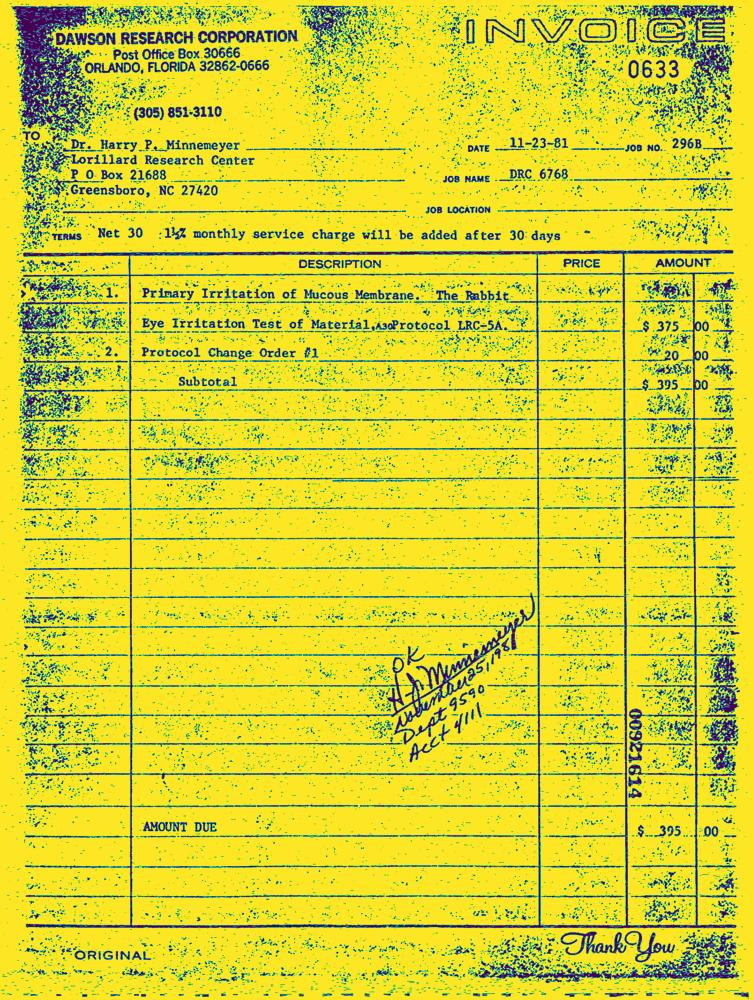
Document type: Invoice-Doc